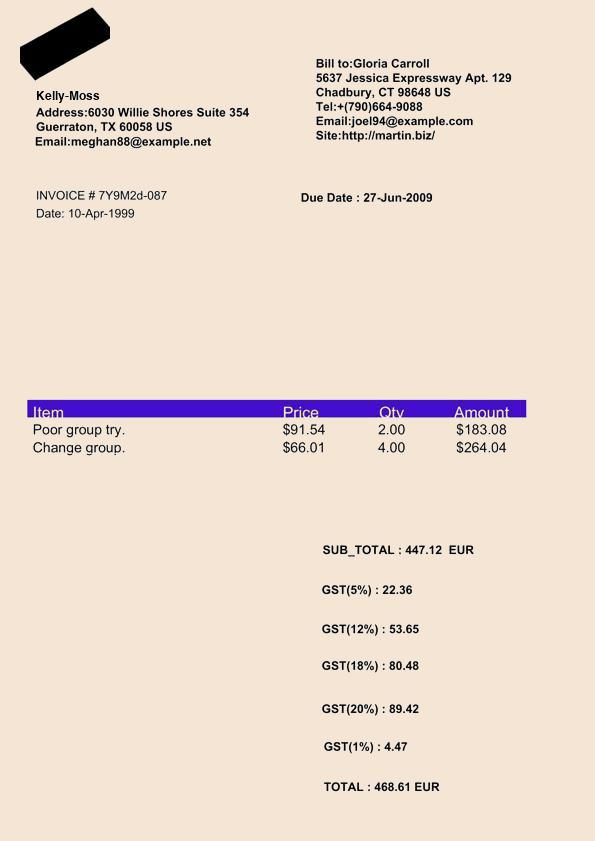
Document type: Invoice